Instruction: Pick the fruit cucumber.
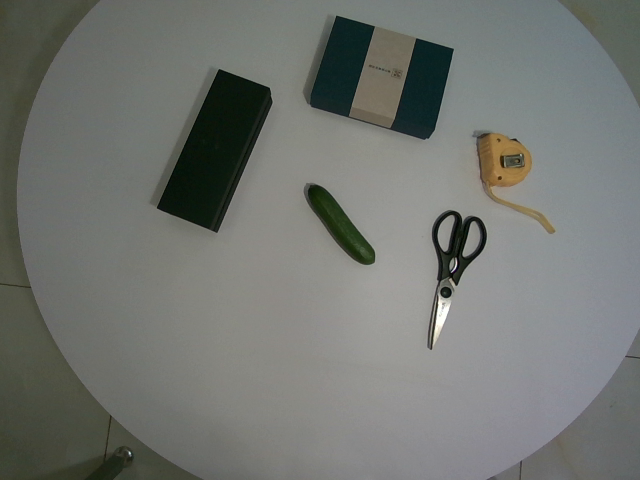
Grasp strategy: vertical